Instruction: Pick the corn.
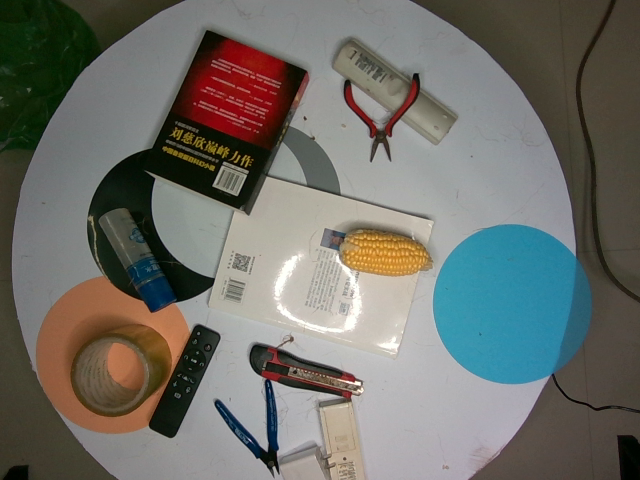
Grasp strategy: vertical